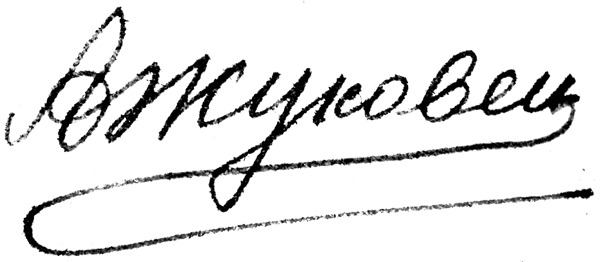
Signature of: q54888082